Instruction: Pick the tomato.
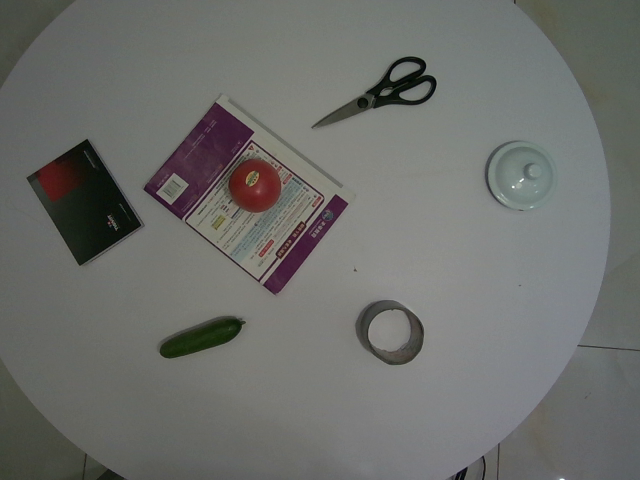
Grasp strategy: vertical